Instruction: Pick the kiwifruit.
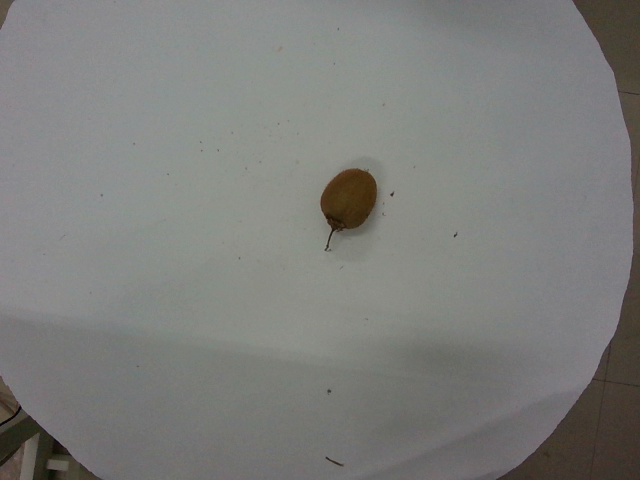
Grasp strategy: vertical